Can you pull out the amount in words, numerical amount, payee's name, date of the cheque, and the bank's name from the image?
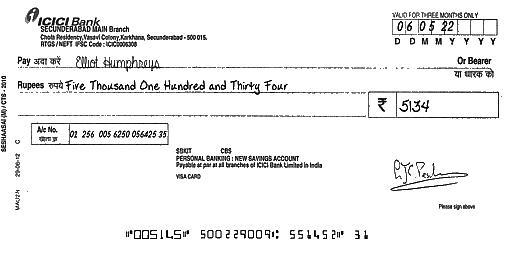
amt_in_words: Five Thousand One Hundred and Thirty Four
amt_in_figures: 5134
payee_name: Elliot Humphreys
bank_name: ICICI Bank
cheque_date: 06/05/22